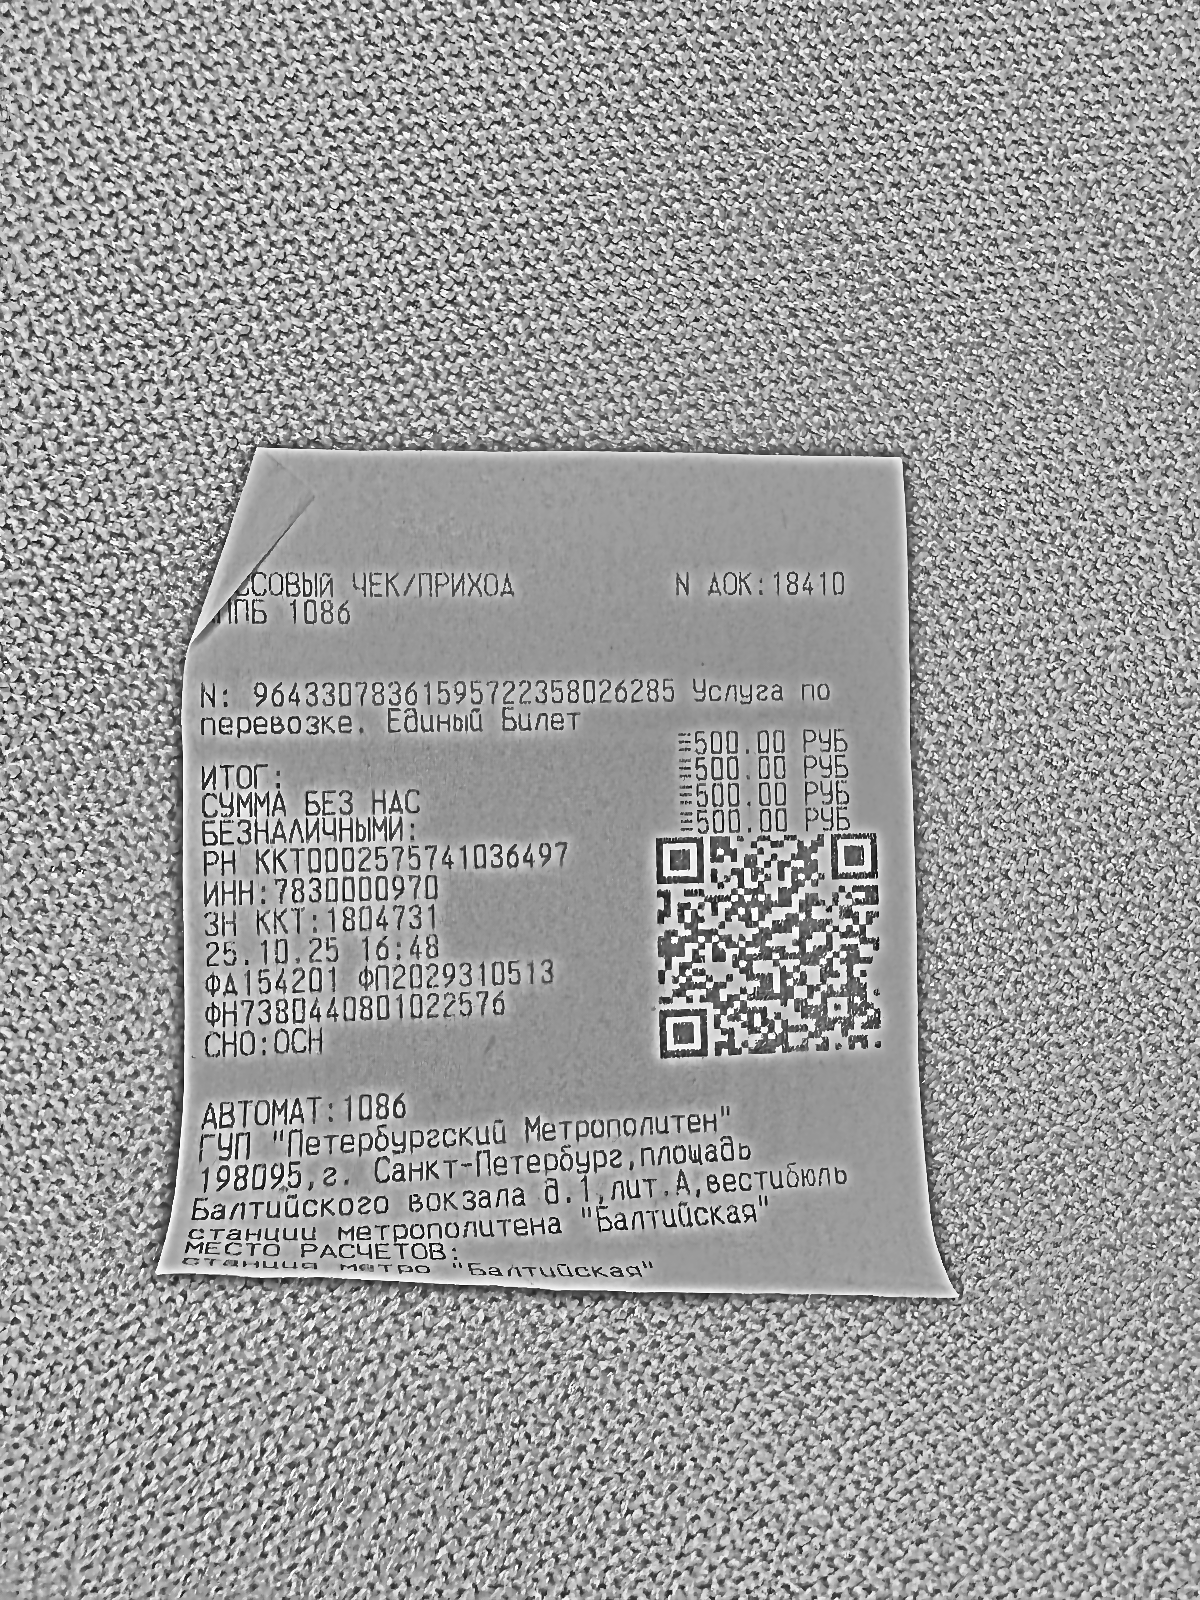
Продавец: ГУП "Петербургский Метрополитен"
ИНН: 7830000970
Дата: 25.10.25
Товары: N: 96433078361595722358026285 Услуга по перевозке. Единый билет
Количество: 1
Цена: 500.00
Сумма: 500.00
Итого: 500.00 РУБ